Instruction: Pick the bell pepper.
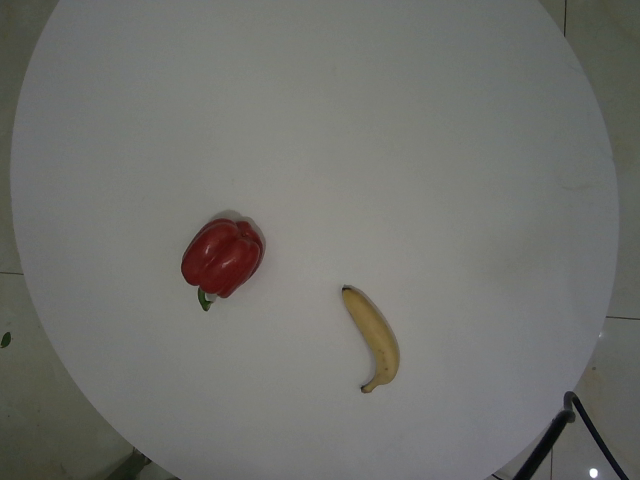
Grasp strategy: vertical